Question: How is the history relevant to the case?
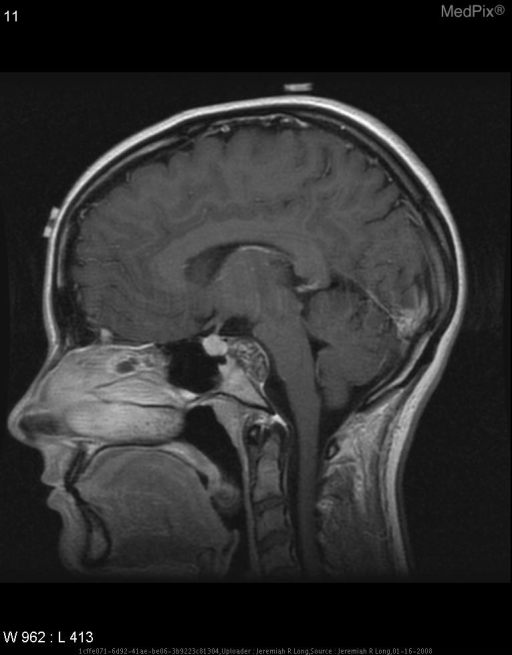
Answer: The patient's history of 20 year-old female with a history of diplopia presents to the emergency department. is key in understanding the case.